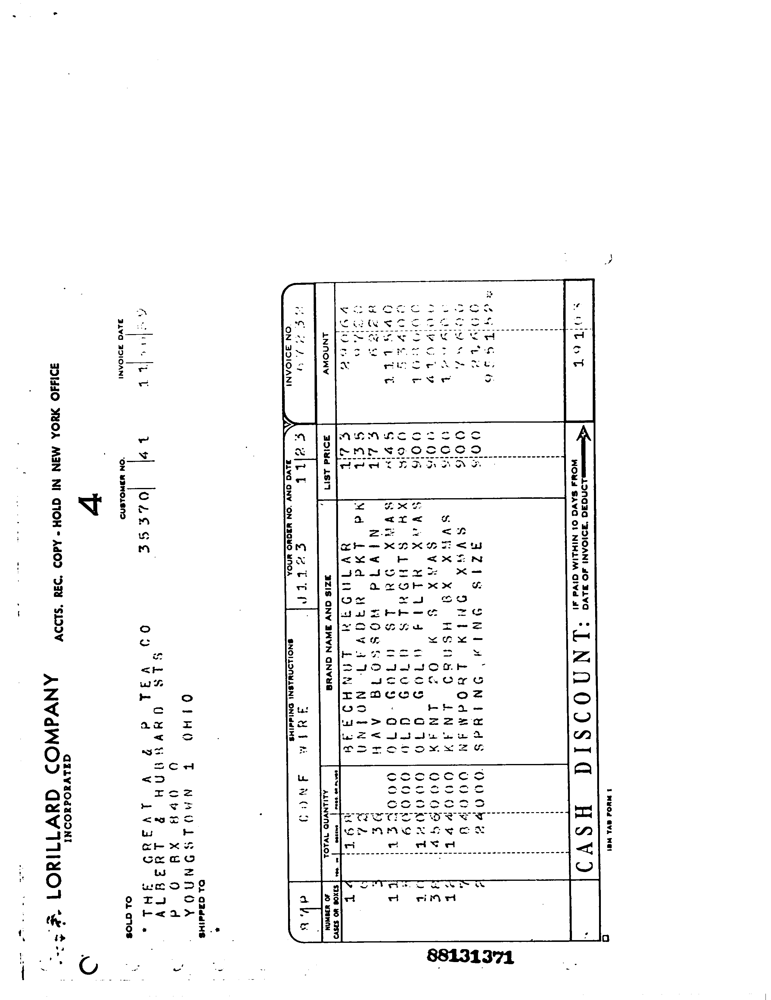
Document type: Invoice